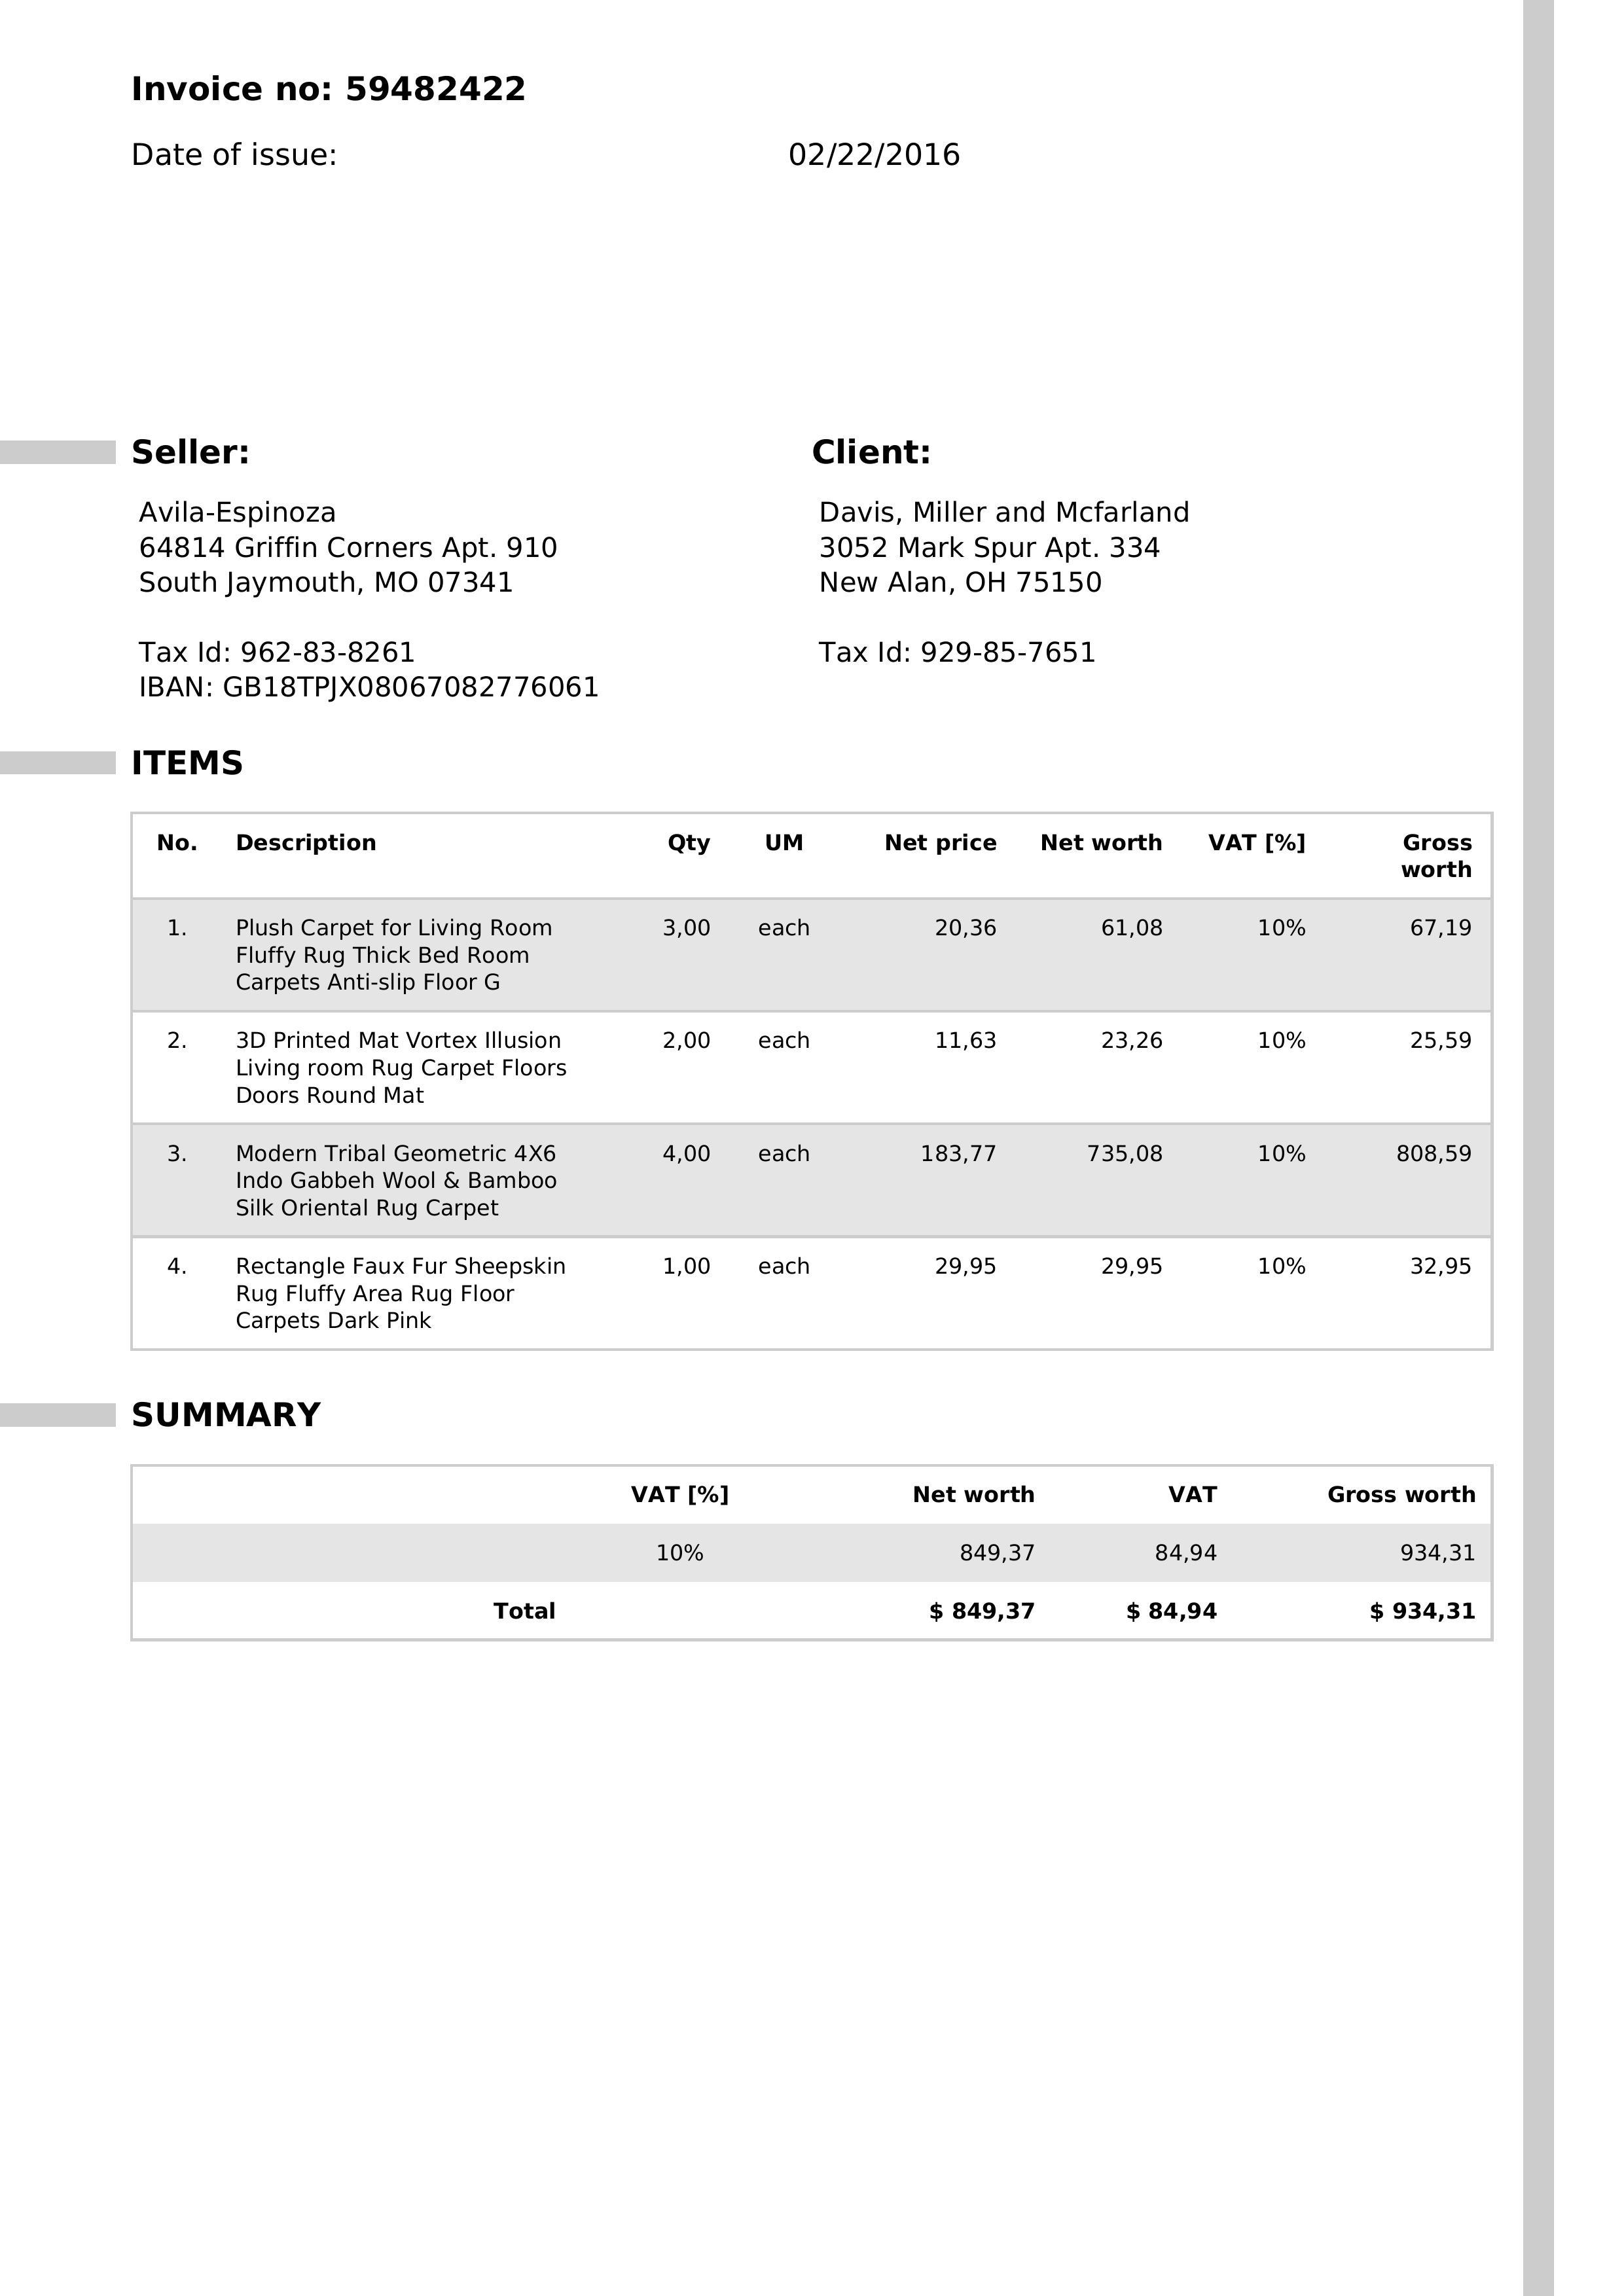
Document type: Invoice